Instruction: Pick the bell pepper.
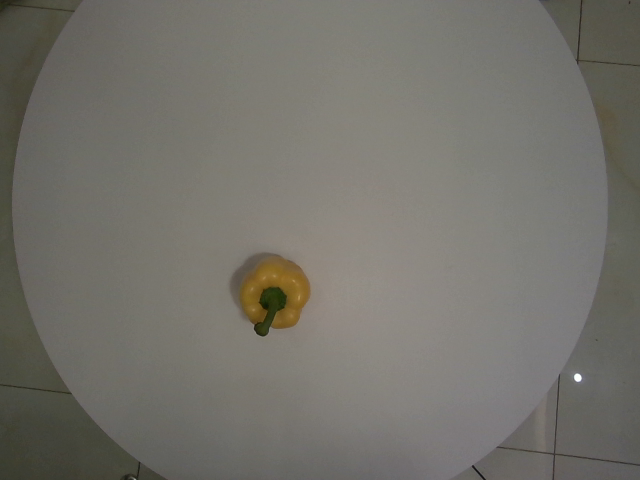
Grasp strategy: vertical